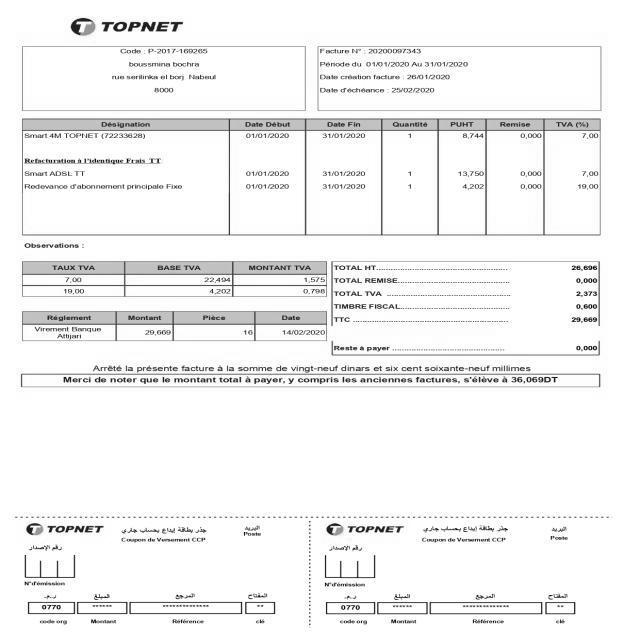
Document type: Invoice